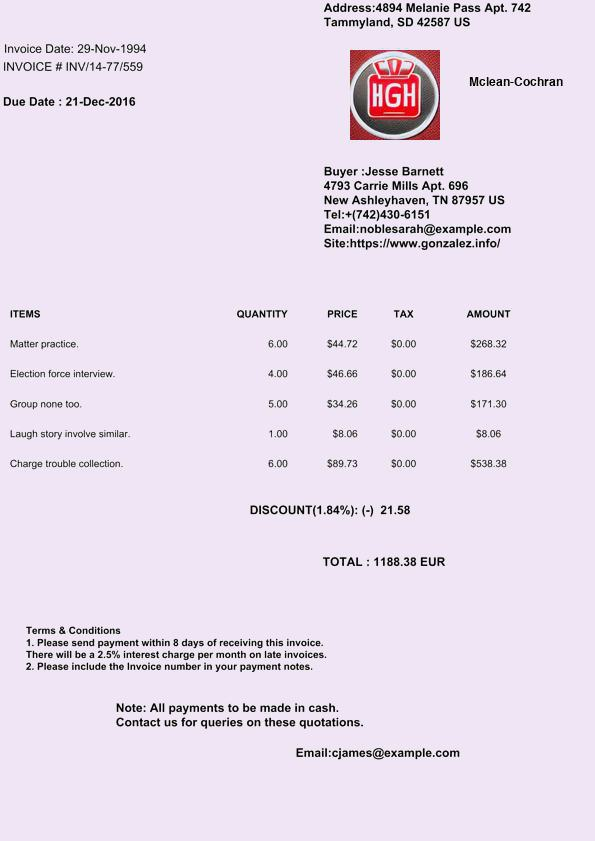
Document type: Invoice